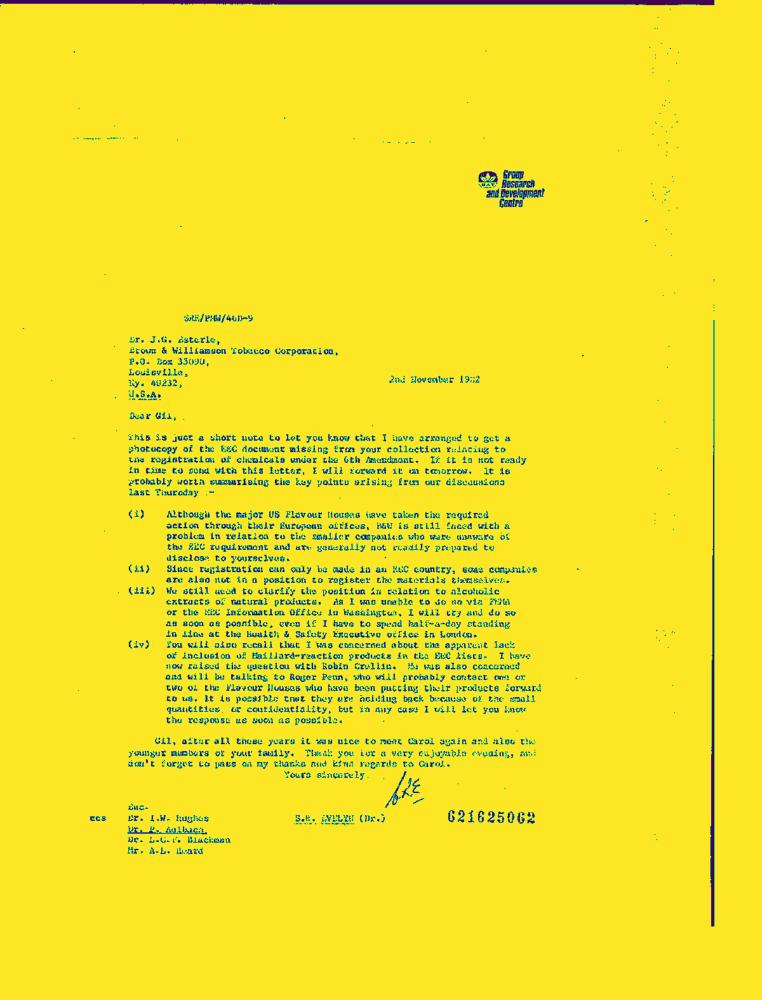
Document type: Letter-Doc